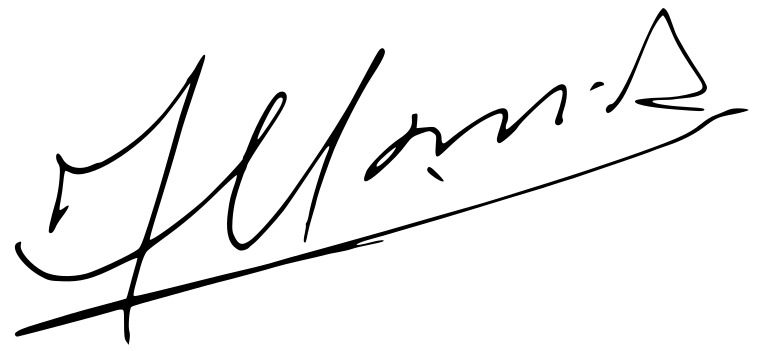
Signature of: giannis mantidis